Question: What is the address or location of the property listed in the document?
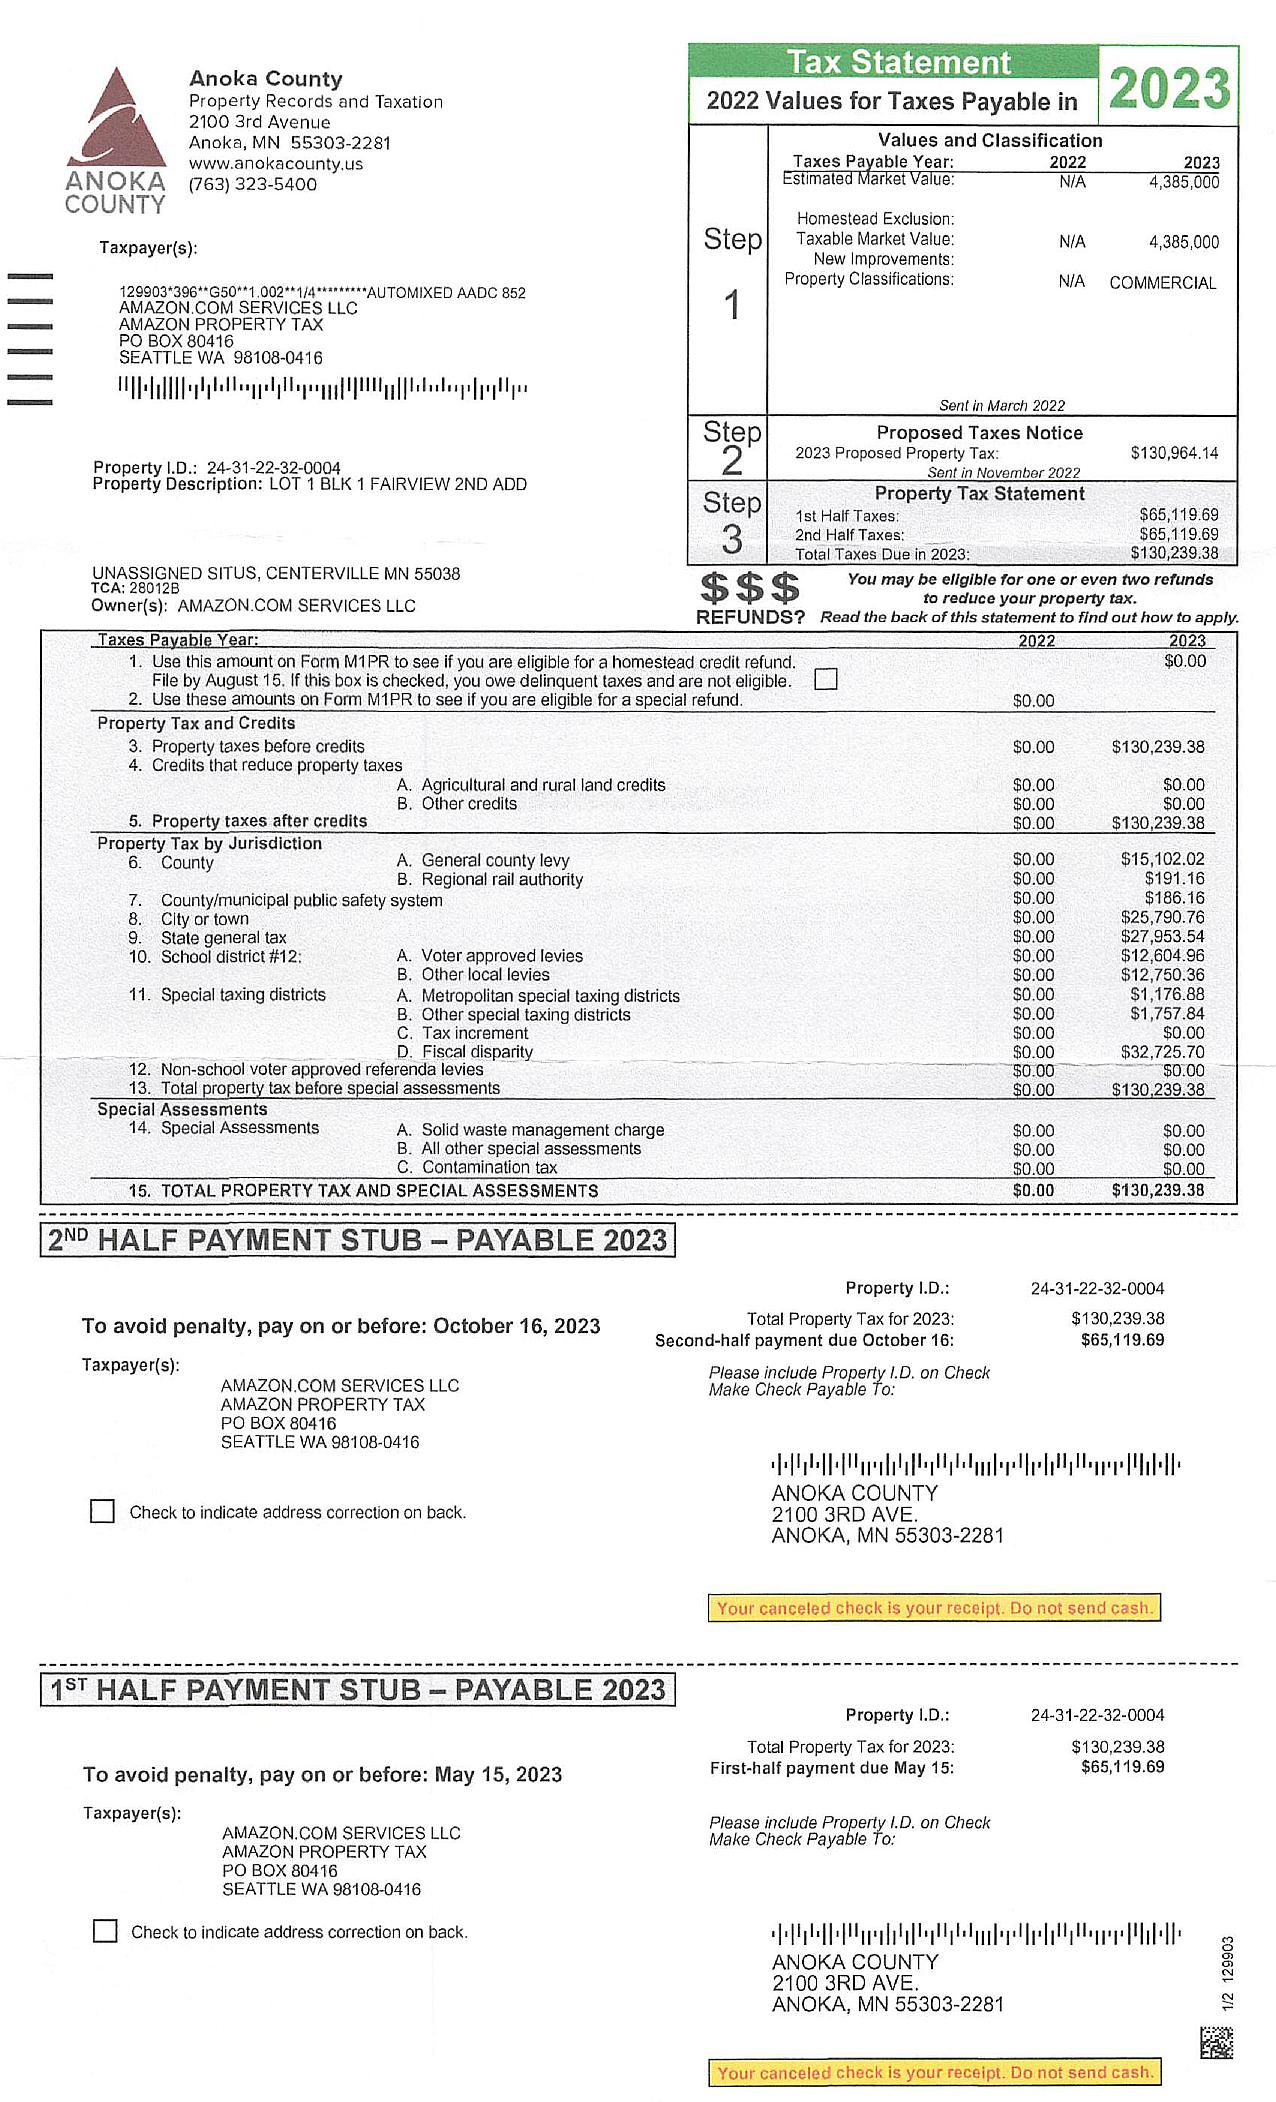
Answer: "UNASSIGNED SITUS, CENTERVILLE MN 55038"